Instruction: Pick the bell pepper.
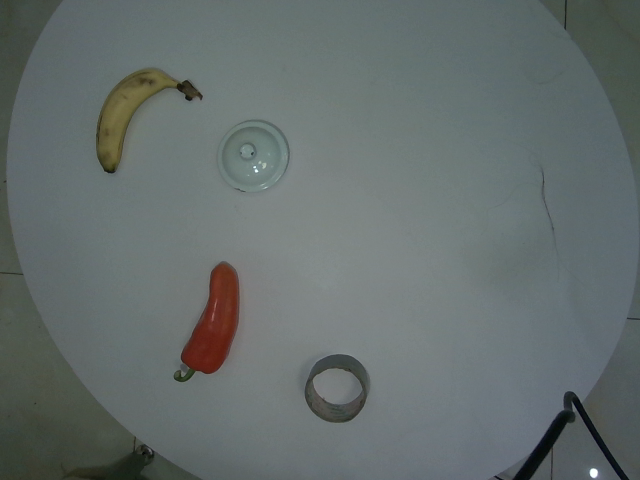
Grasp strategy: vertical